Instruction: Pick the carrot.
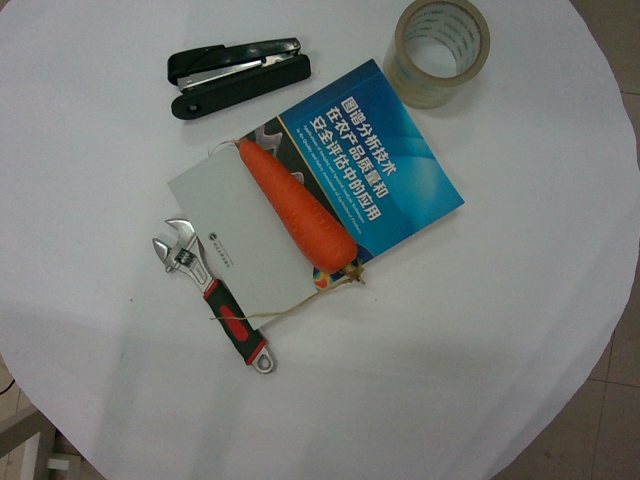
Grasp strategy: vertical